Question: What are the imaging findings?
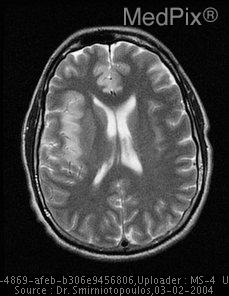
Answer: The imaging shows MRI revealed increased T2 signal intensity in R frontotemporal region, as well as insular gyri, right worse than left.  R cingulate gyrus noted to have increased signal intensity compared to L side.  Mild effacement of right lateral ventricle is also seen. MRI revealed increased T2 signal intensity in R frontotemporal region, as well as insular gyri, right worse than left. Both cingulate gyri have increased signal intensity.  Mild effacement of right lateral ventricle..